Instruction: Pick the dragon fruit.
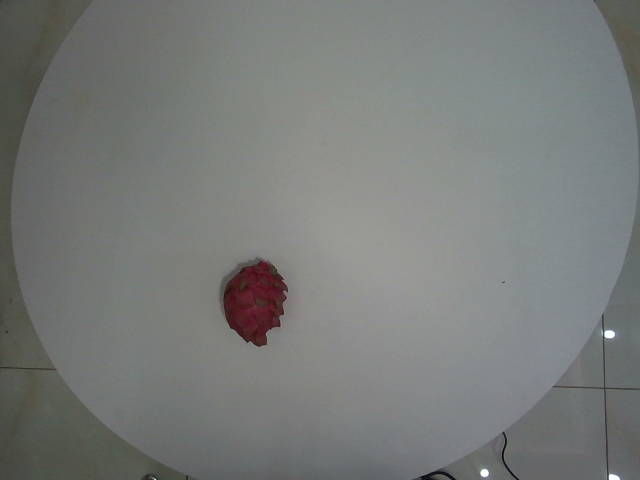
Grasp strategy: vertical